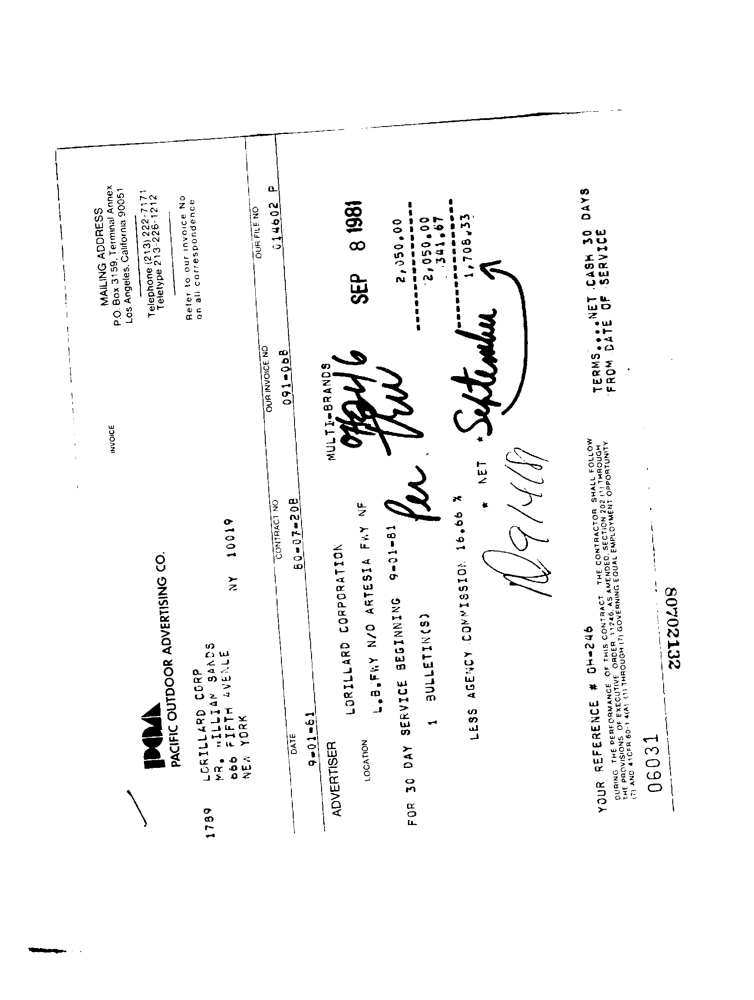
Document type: Invoice